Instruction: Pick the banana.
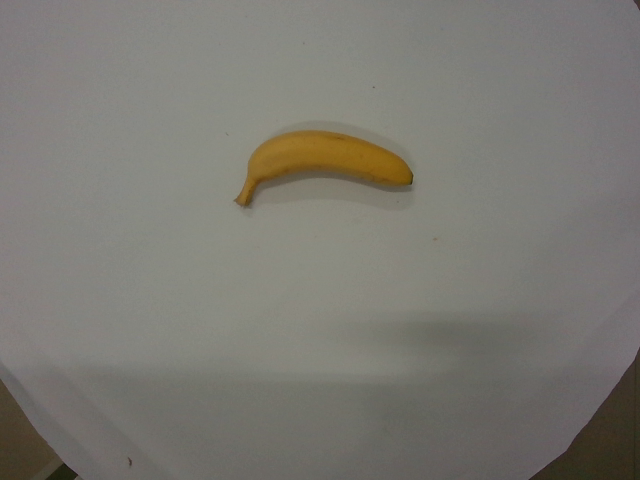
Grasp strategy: vertical